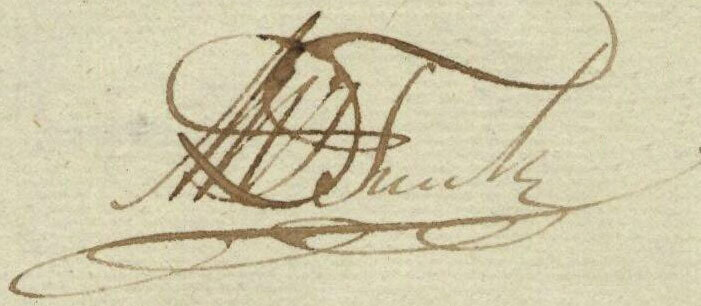
Signature of: michael van der tuuk